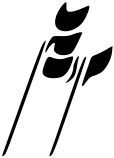
Signature of: sohrab sepehri